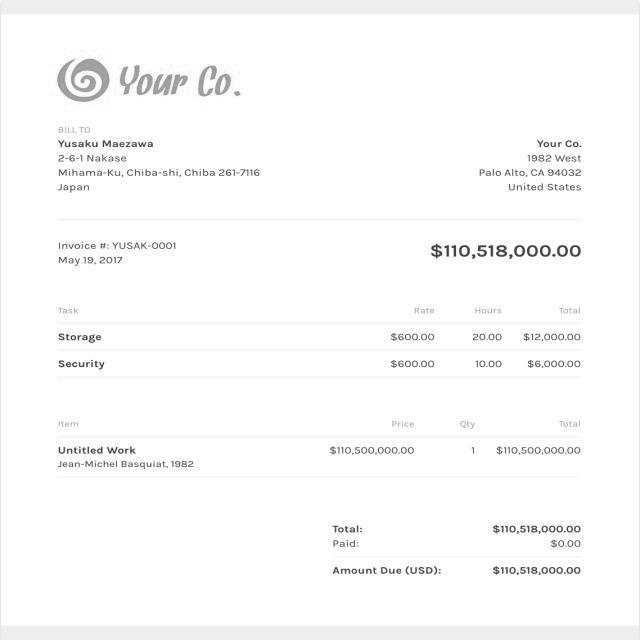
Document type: Invoice